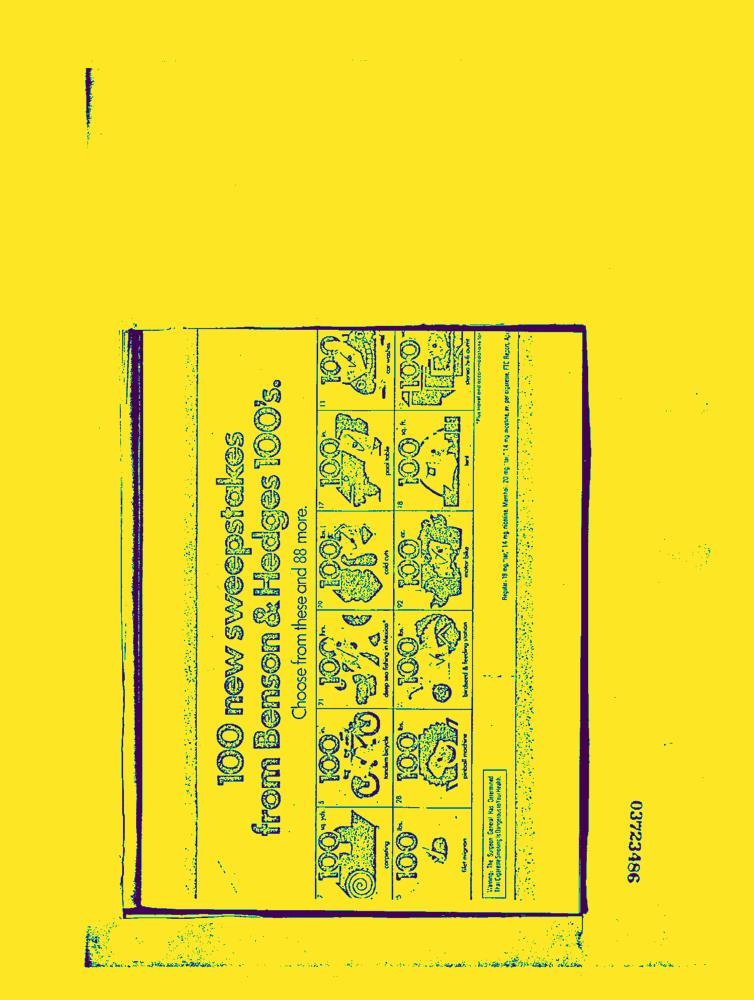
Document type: AD